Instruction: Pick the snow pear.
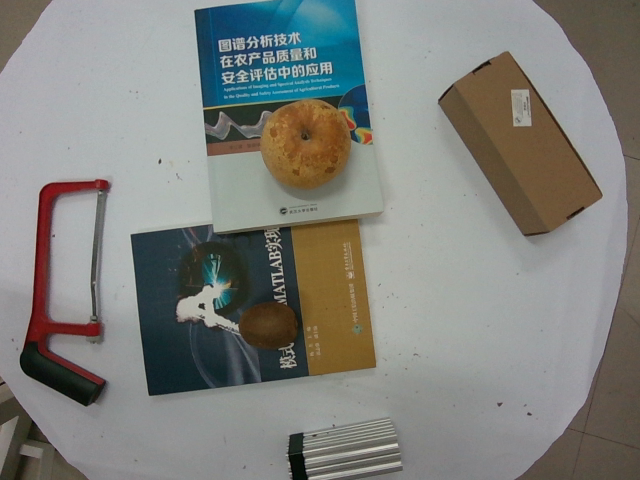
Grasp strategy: vertical